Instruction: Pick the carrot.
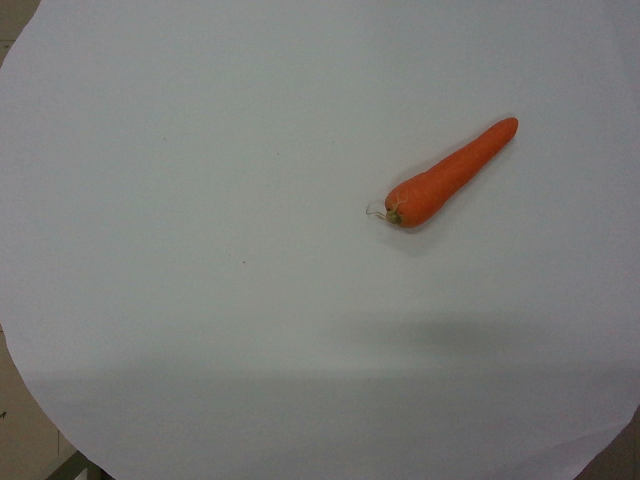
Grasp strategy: vertical